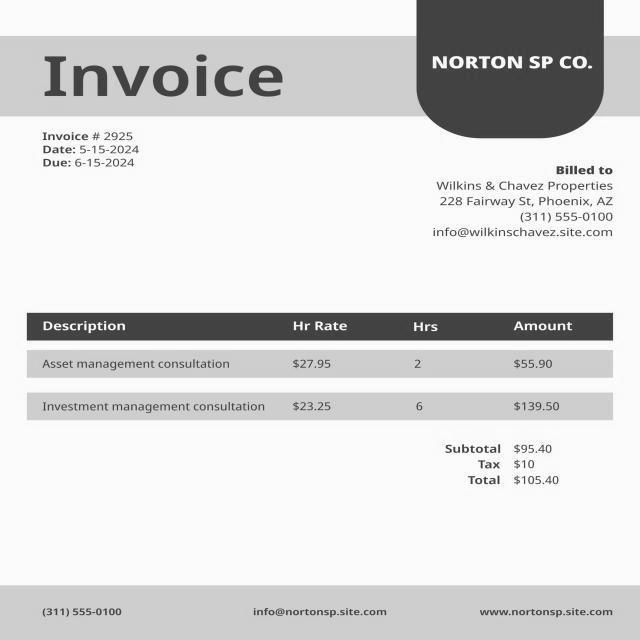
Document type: Invoice